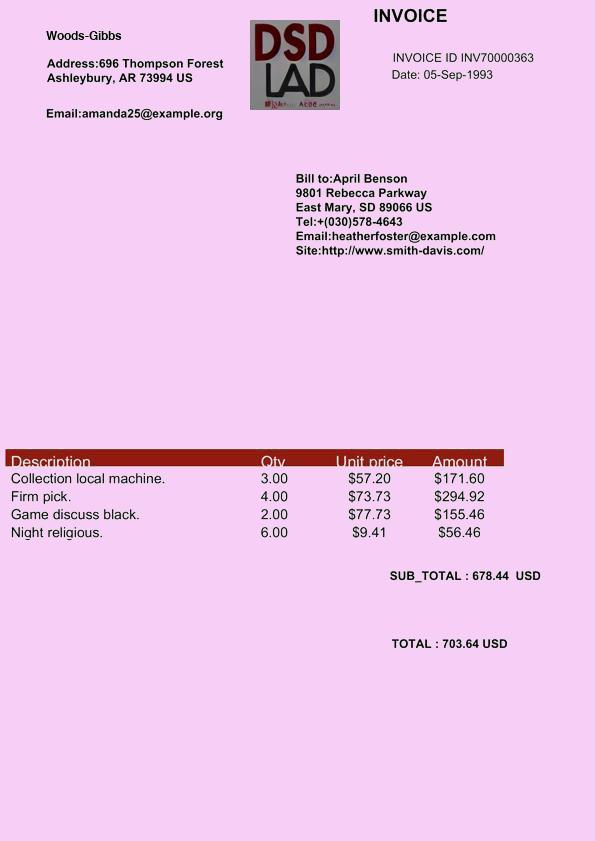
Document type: Invoice